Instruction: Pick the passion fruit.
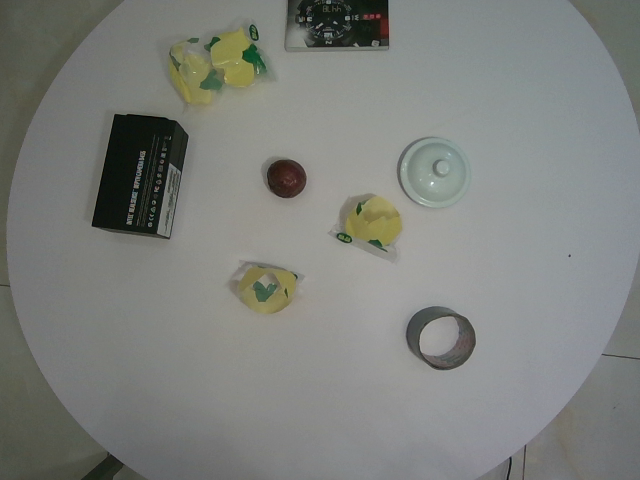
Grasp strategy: vertical